Question: How does the patient history play a role?
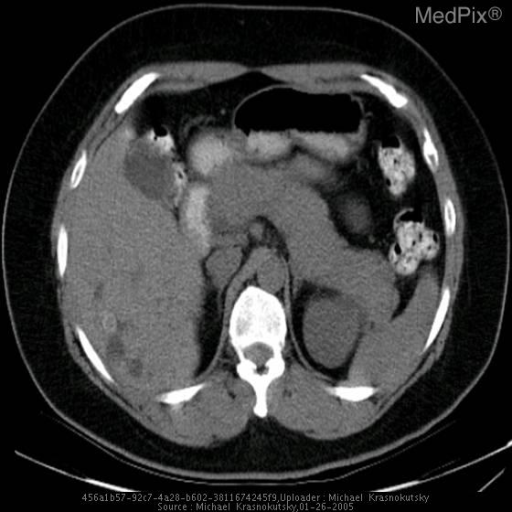
Answer: The patient's history of 41 year old samoan woman presented with recurrent bouts of pancreatitis. is key in understanding the case.